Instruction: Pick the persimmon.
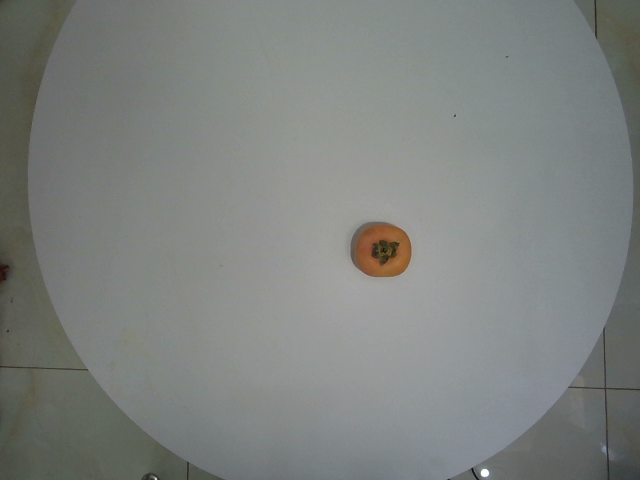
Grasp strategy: vertical